Question: How does the patient history play a role?
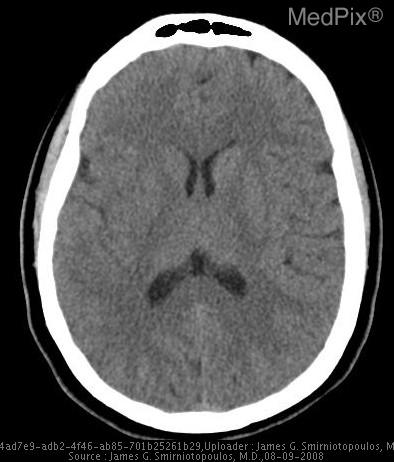
Answer: The patient's history of Acute onset of left hemiparesis is key in understanding the case.